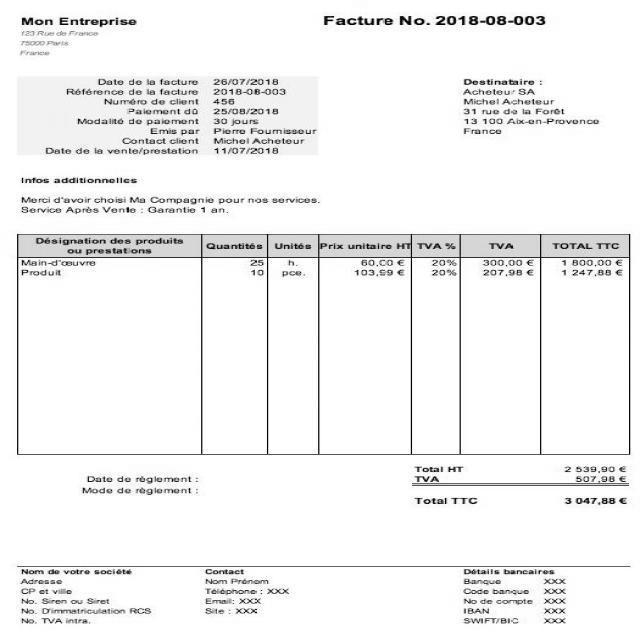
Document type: Invoice